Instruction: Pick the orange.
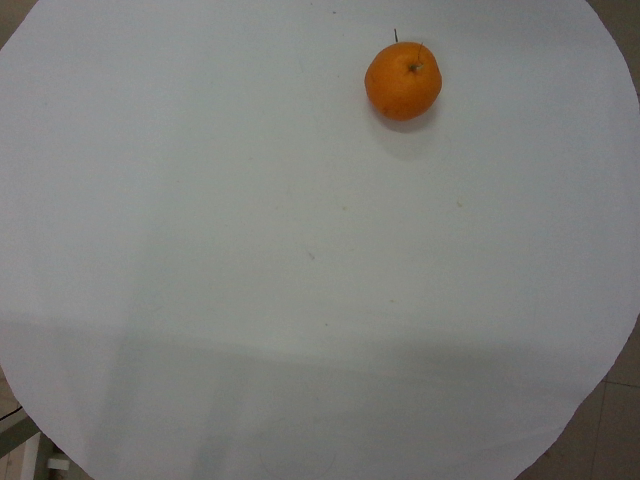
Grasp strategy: vertical